Question: Talk about the condition:
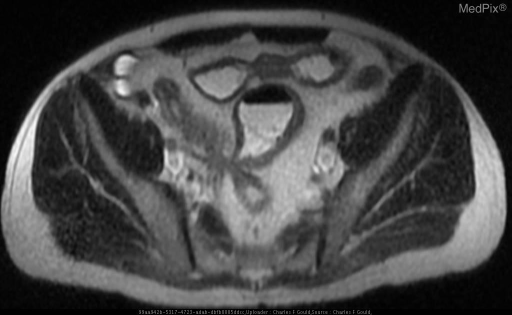
Answer: The disease is discussed as: Crohn Disease, also known as Regional Enteritis, is a prolonged inflammatory bowel disease of unknown etiology and upredictable course. The disease may affect the entire GI tract and does so in a characteristic discontinuous and asymmetric pattern. Males and females are affected equally and usually present between ages 15 and 30. Symptoms vary but most commonly include abdominal pain with diarrhea, which may be bloody. Other symptoms include low-grade fever, anorexia and weight loss, anemia, perianal abscess/fistula and malabsorption.

The small bowel is most frequently involved followed by the colon. The terminal ileum alone or in combination with other sites is involved in 95% of cases. Typical findings on small bowel follow-through include fold thickening with nodularity, aphthous ulcers and cobblestone mucosa and ulceration. Crohn or granulomatous colitis occurs most frequently on the right side with sparing of the rectosigmoid. Often small nodular filling defects are seen with aphthous ulcers. Discontinuous involvement or "skip lesions" throughout the bowel are characteristic. Complications include fistulae, sinus tracts, abscesses, perforation, toxic megacolon and increased risk for bowel lymphoma and adenocarcinoma.

Findings on CT include thickened bowel wall potentially with skip areas, "creeping fat" due to mesenteric fat proliferation, vascular dilation and tortuosity, mesenteric adenopathy, fistula, stricture or abscess. Although complications may be treated surgically, primary therapy is medical as recurrence rate after resection is up to 39%.

There are many extraintestinal manifestations including gallstones, urolithiasis, uveitis and arthritis. Also, Crohn Disease is associated with pyoderma gangrenosum and erythema nodosum.